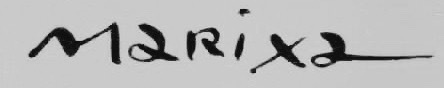
Signature of: marixa